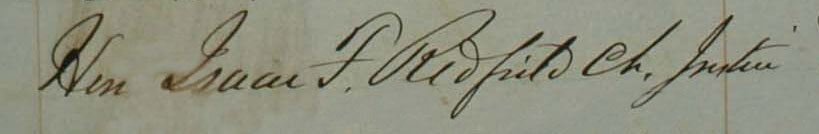
Signature of: isaac f redfield